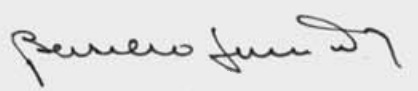
Signature of: basilio lami dozo